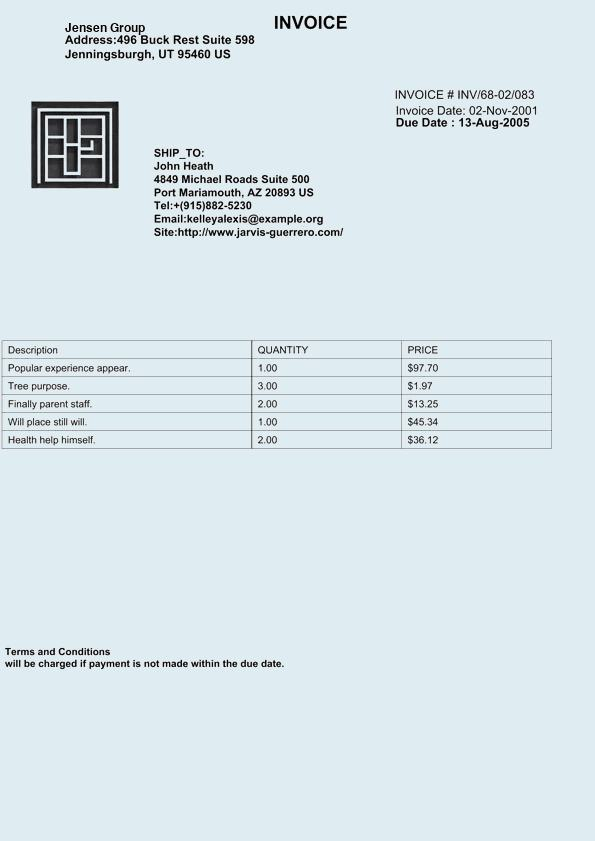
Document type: Invoice